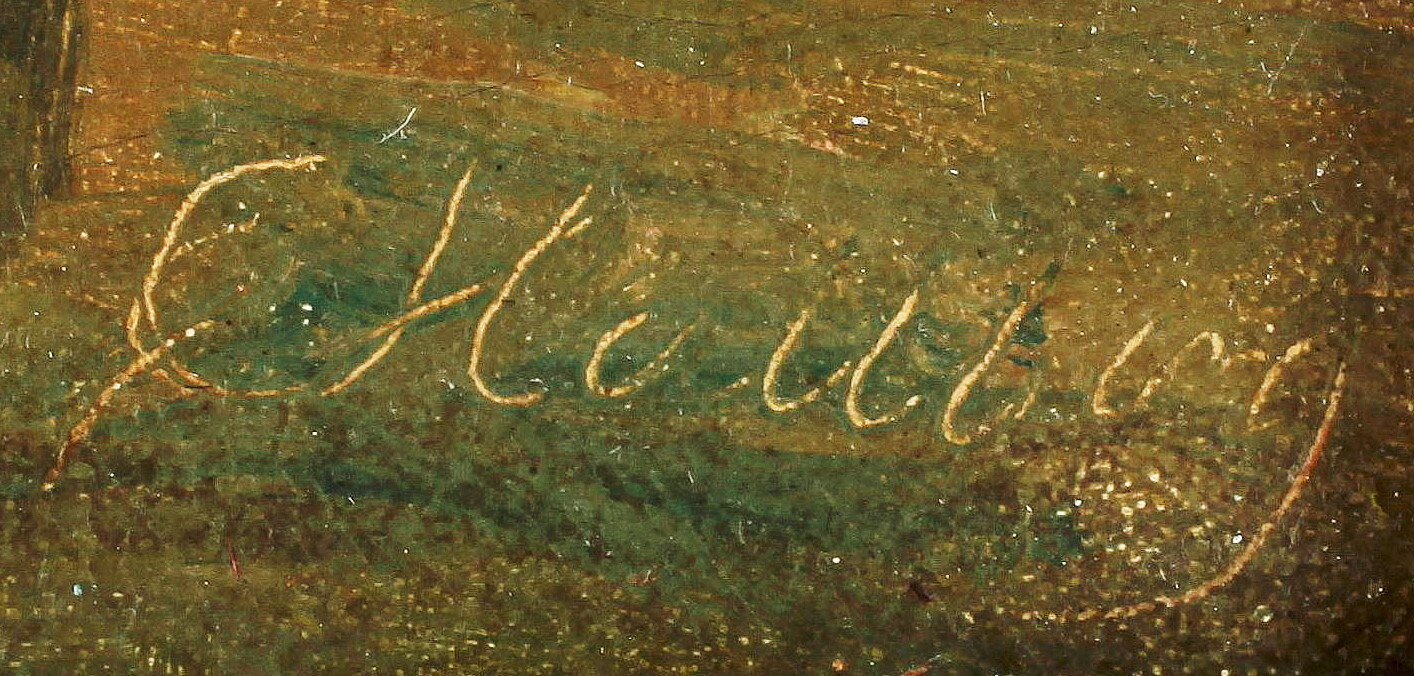
Signature of: carl petter hallberg